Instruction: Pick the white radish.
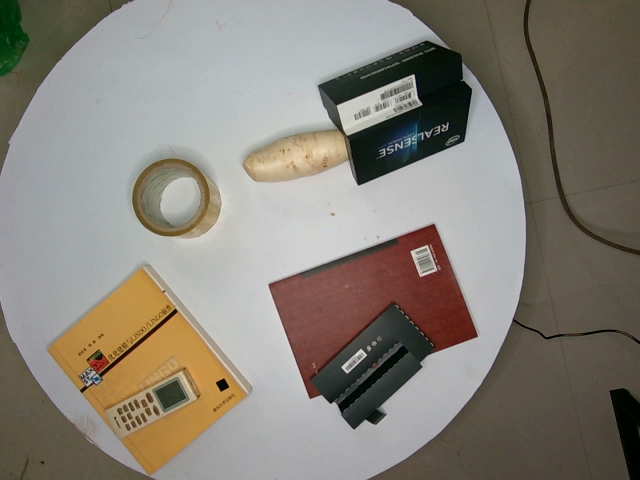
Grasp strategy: vertical